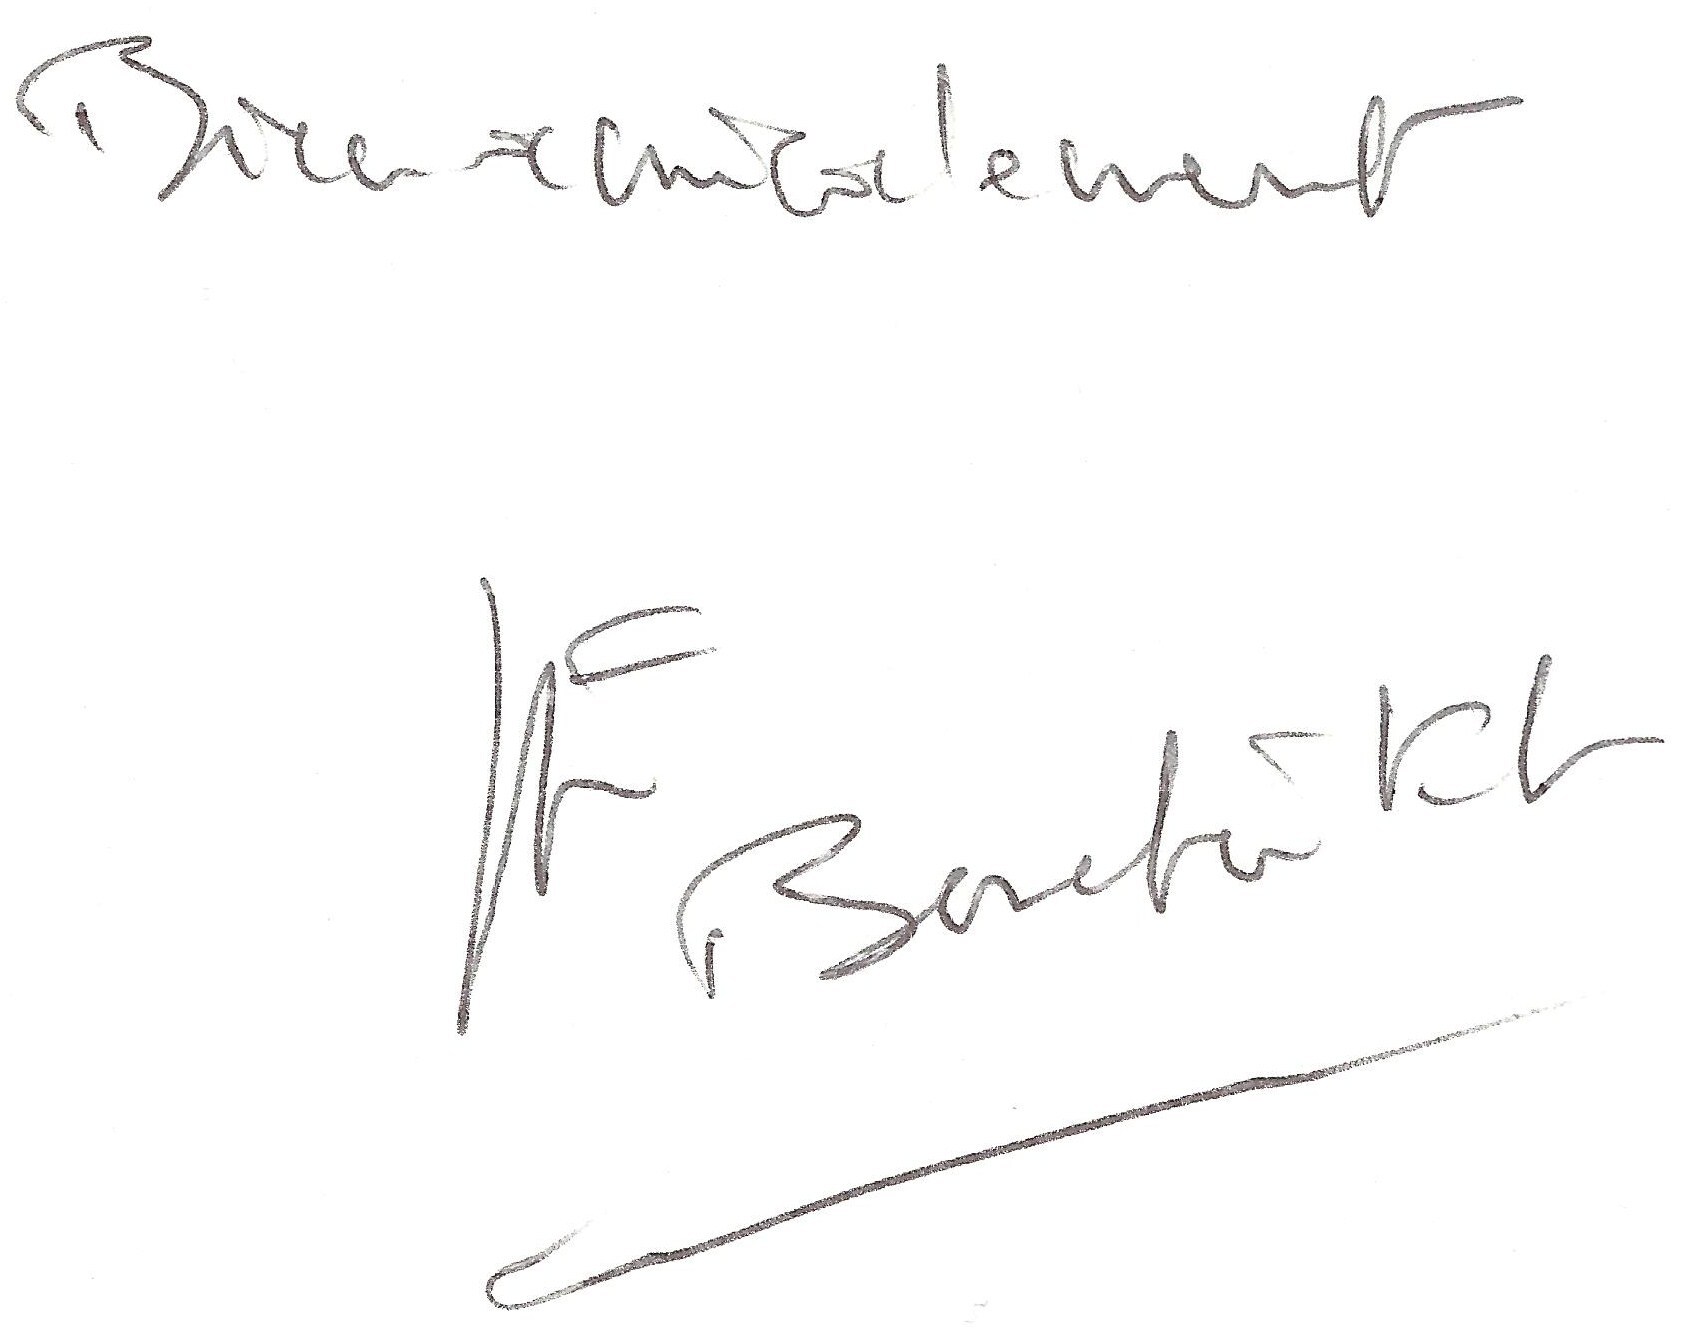
Signature of: jamel eddine bencheikh